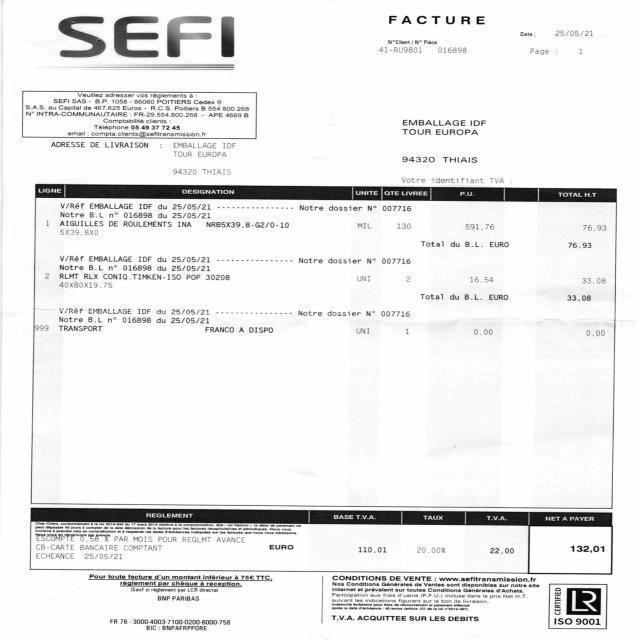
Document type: Invoice